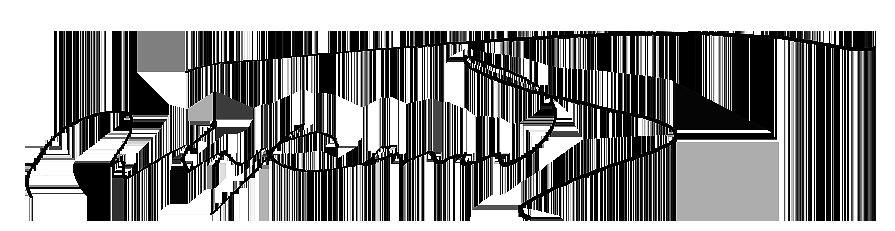
Signature of: igor baranov